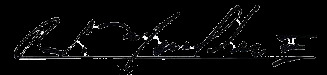
Signature of: robert mueller